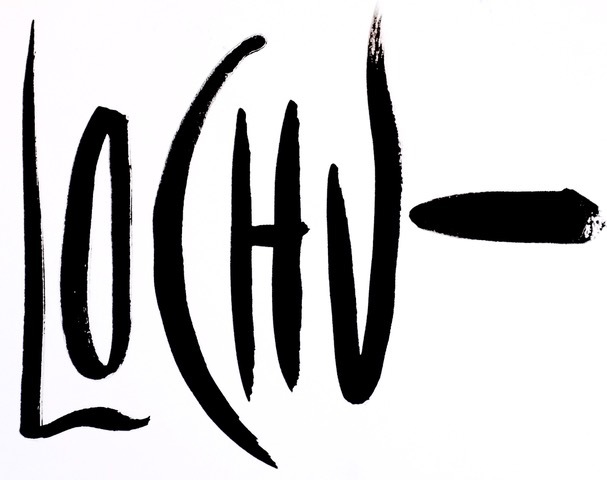
Signature of: claude max lochu